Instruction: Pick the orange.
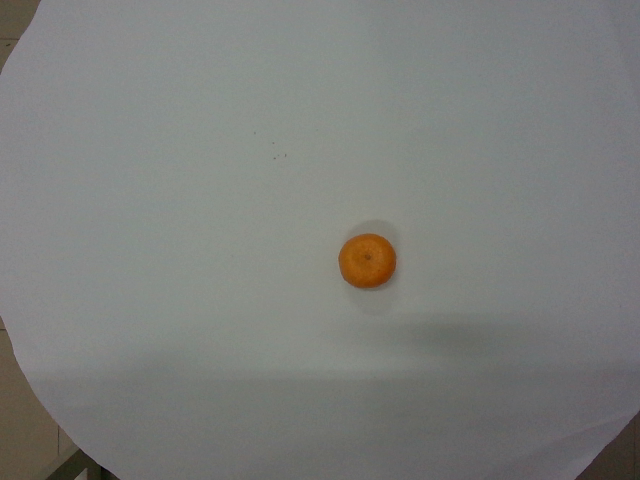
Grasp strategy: vertical